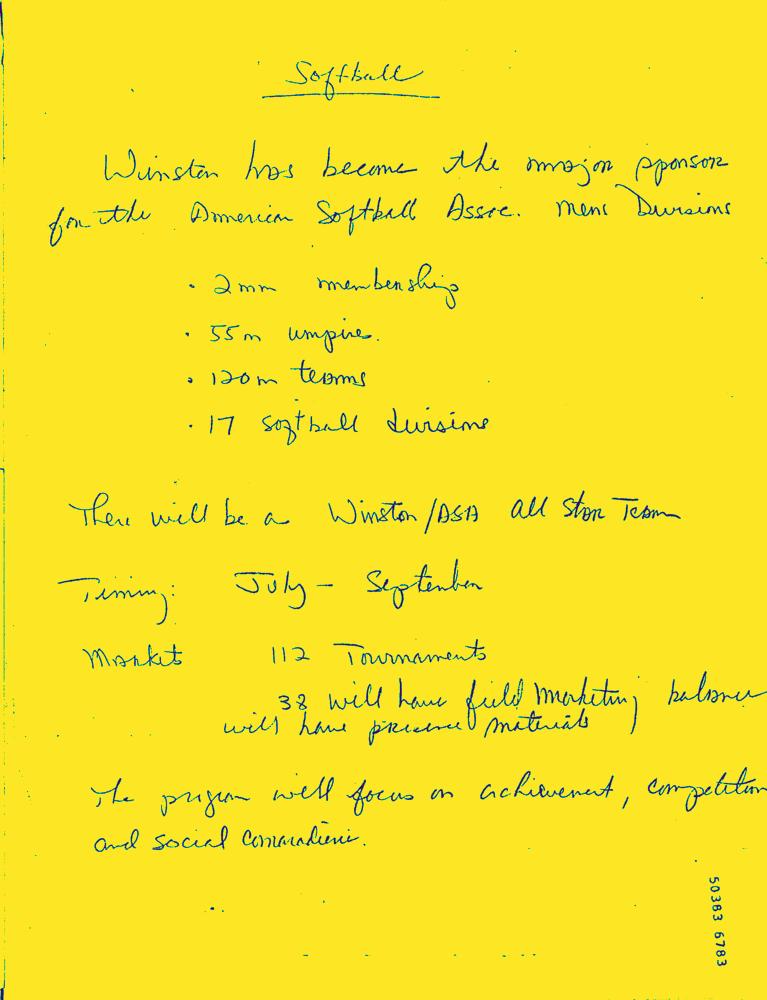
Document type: Hand-Written